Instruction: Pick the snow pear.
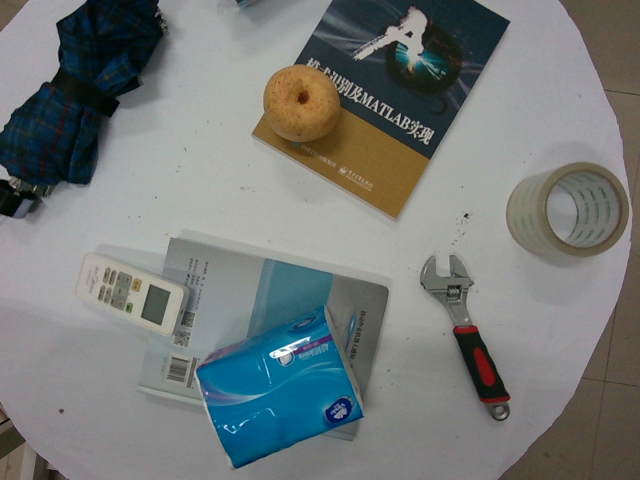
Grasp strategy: vertical